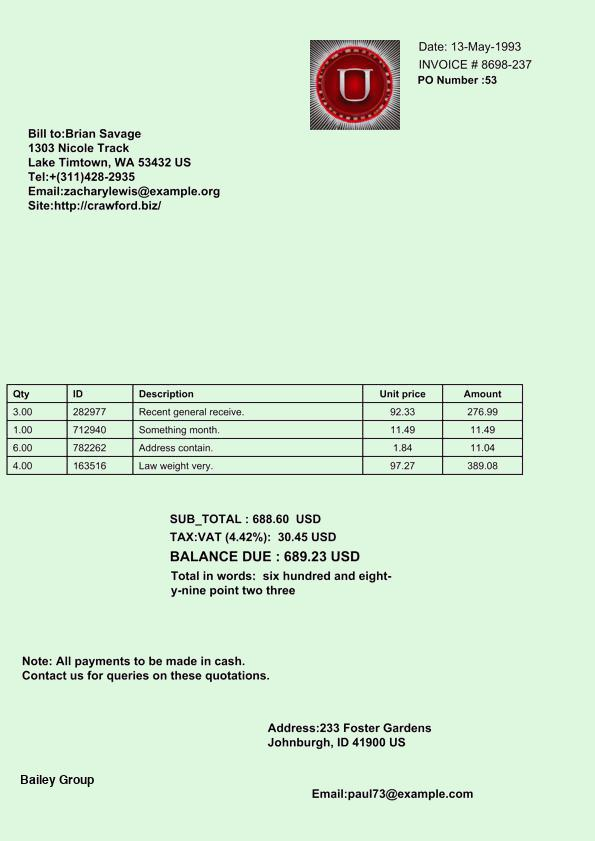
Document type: Invoice